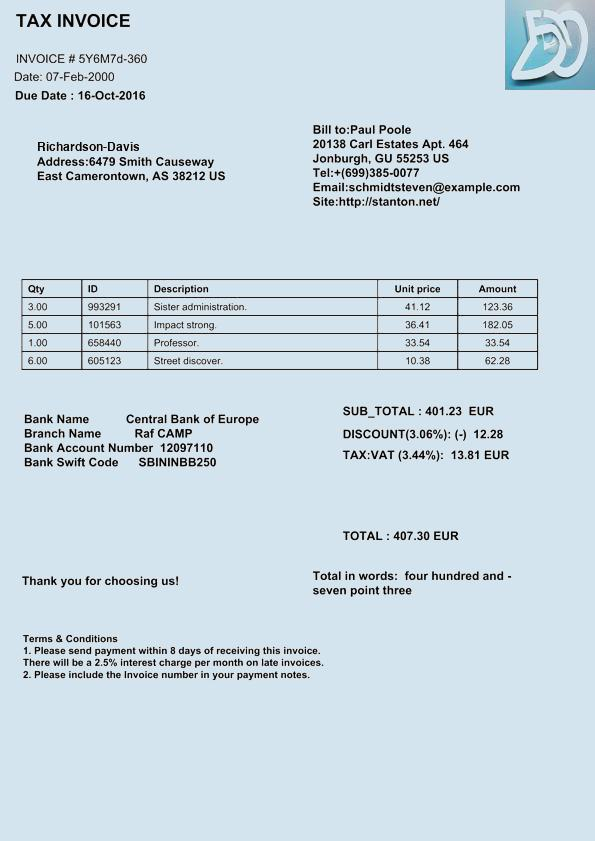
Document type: Invoice